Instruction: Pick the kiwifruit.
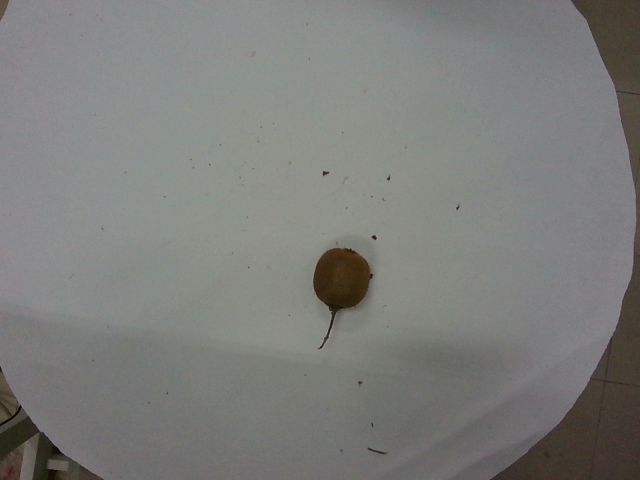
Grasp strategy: vertical